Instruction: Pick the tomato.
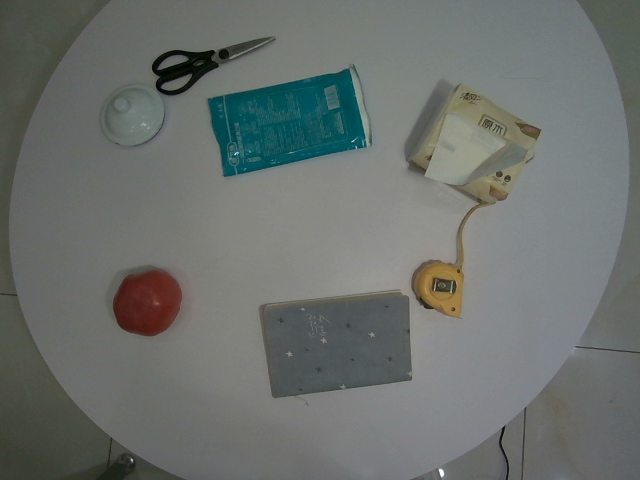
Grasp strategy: vertical